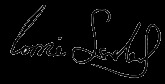
Signature of: corrie sanders